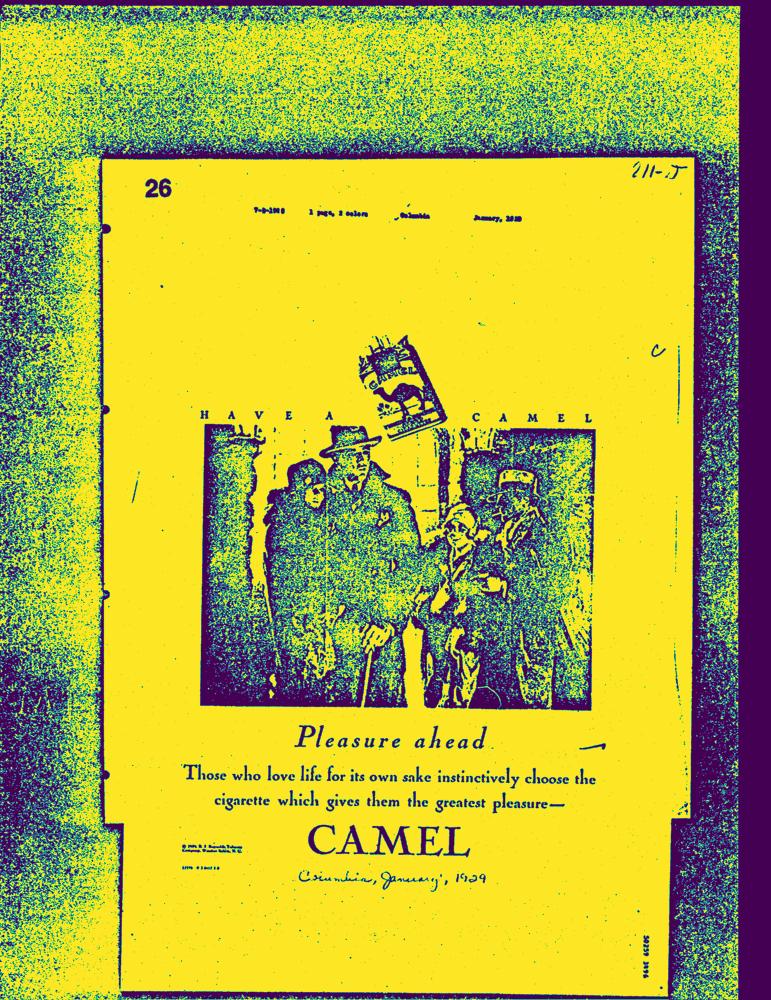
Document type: AD